Question: What could the diagnosis suggest?
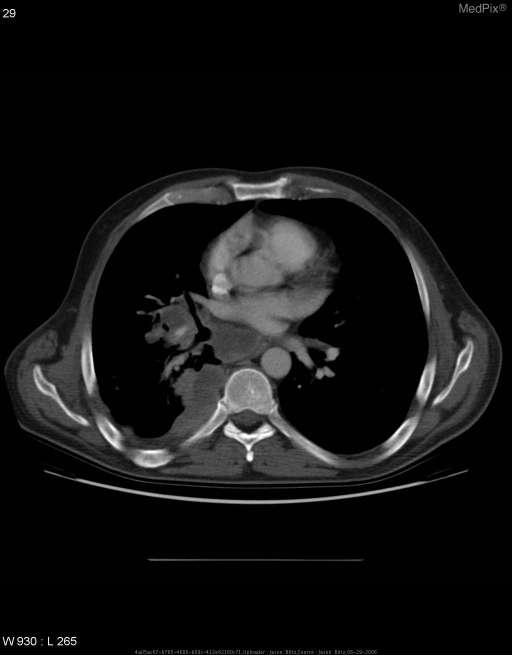
Answer: The possible diagnosis includes Metastatic Adenocarcinoma of the Lung
Metastatic Small Cell Cancer of the Lung
Metastatic Squamous Cell Cancer of the Lung
Other Metastatic Cancer.